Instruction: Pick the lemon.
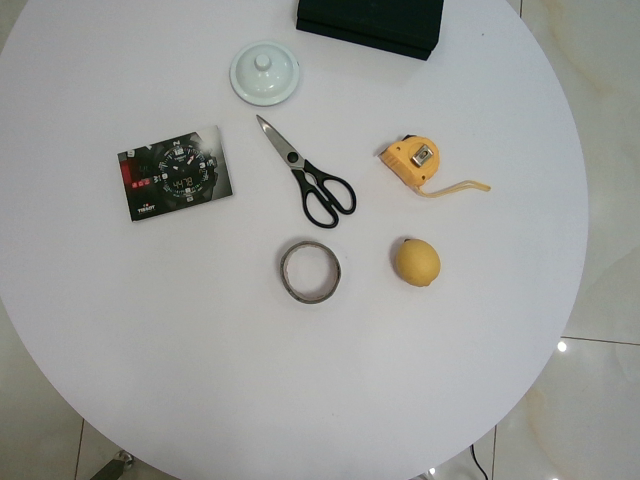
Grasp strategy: vertical